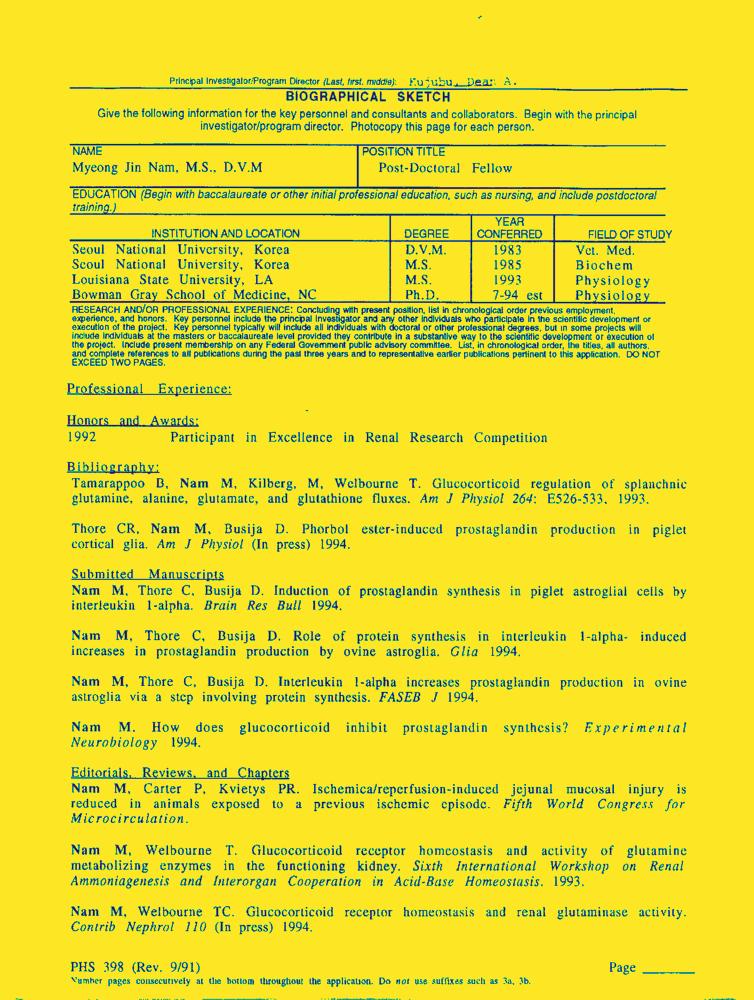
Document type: Resume-Doc